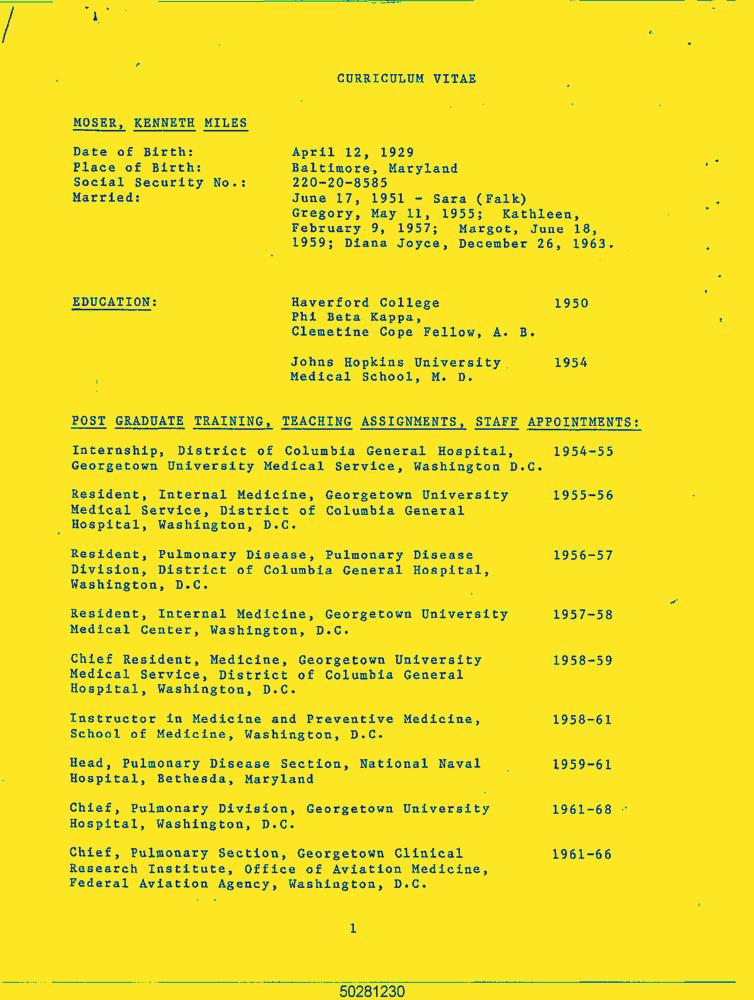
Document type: Resume-Doc